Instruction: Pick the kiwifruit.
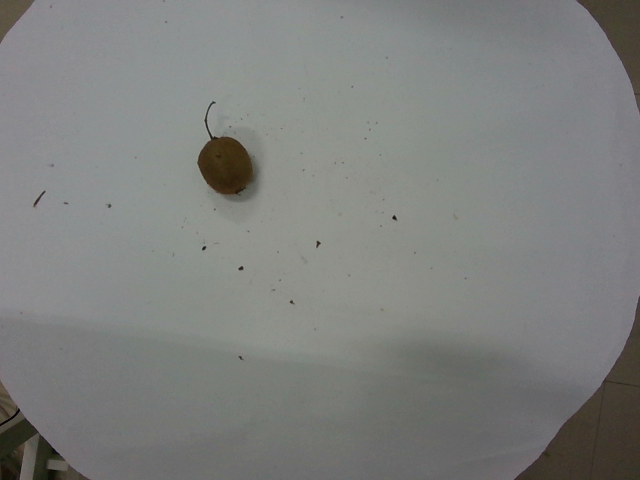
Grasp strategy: vertical